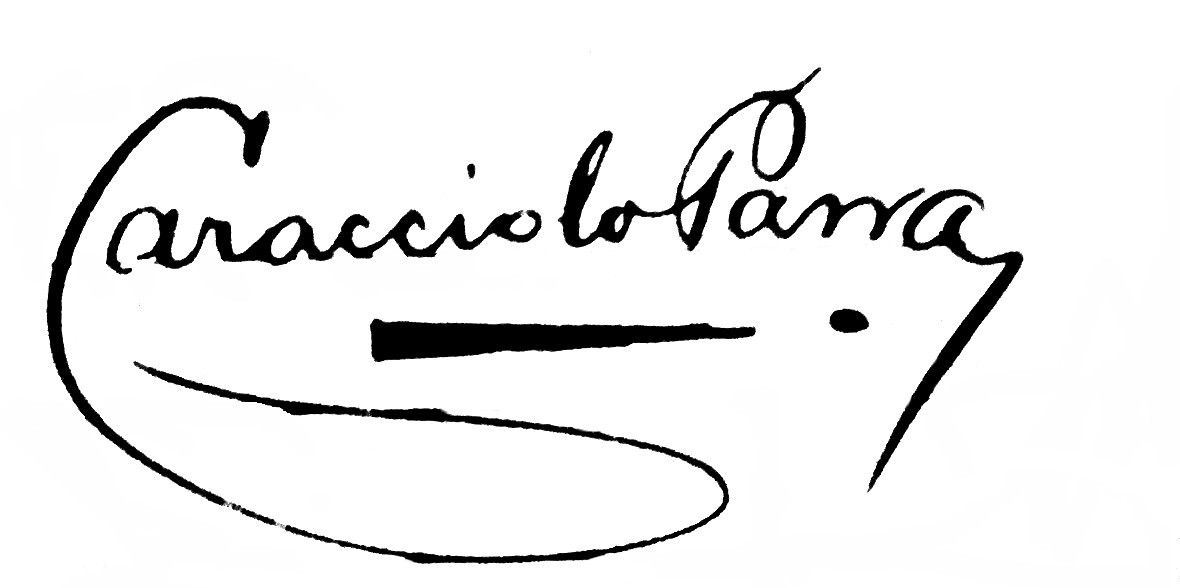
Signature of: caracciolo parra león